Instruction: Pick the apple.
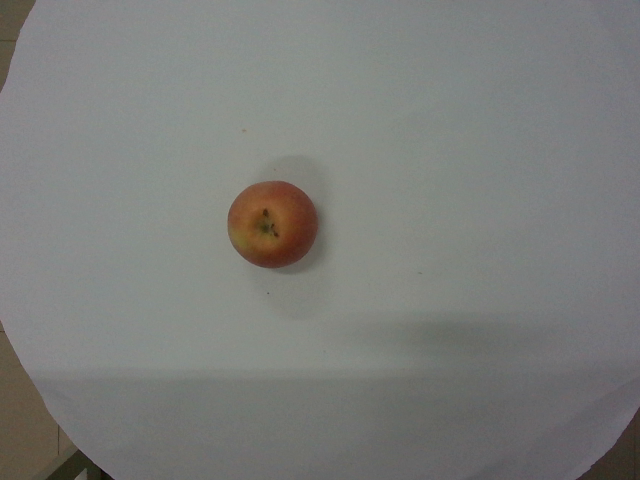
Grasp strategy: vertical